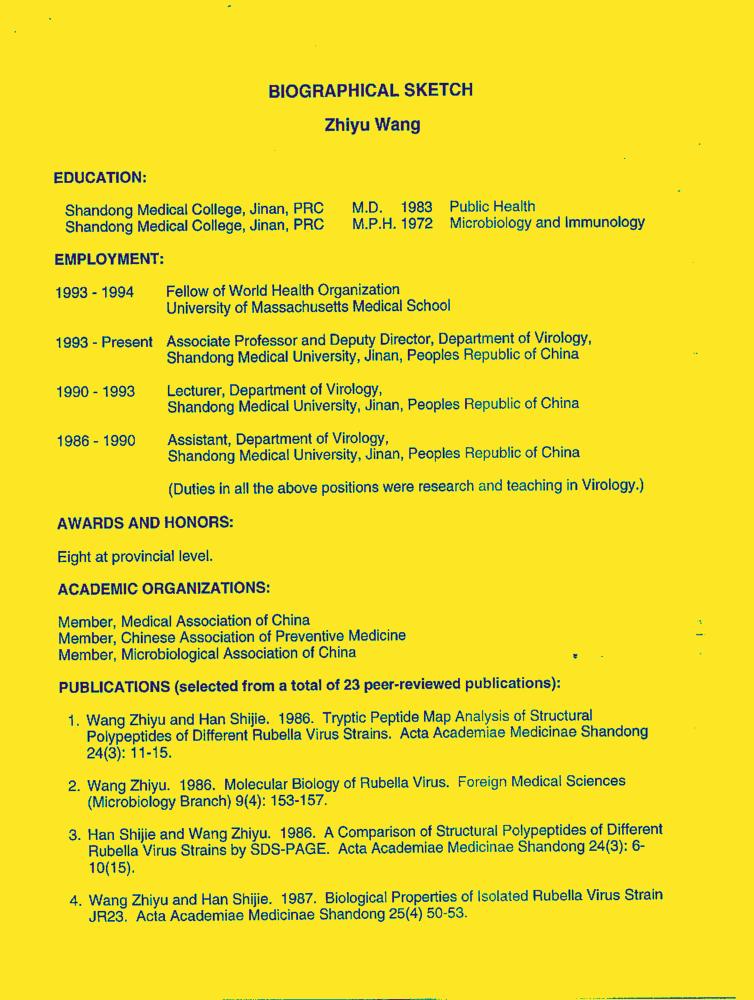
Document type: Resume-Doc